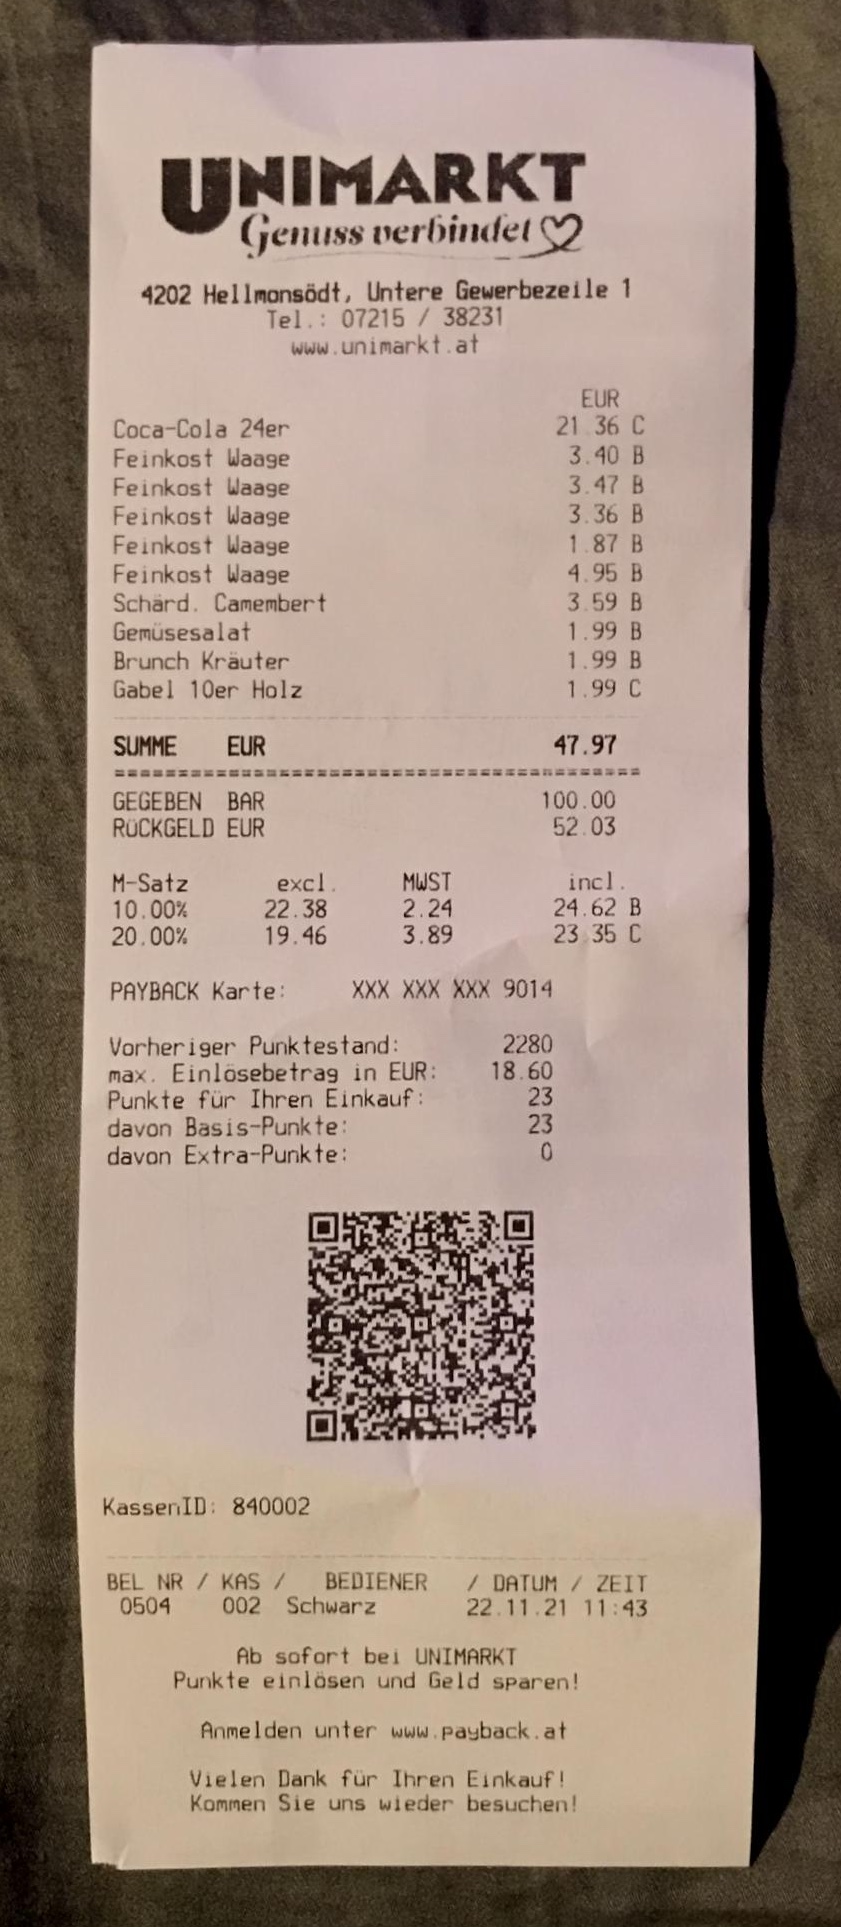
gt_parse: criticals: name: SUMME EUR
price: 47.97
store: UNIMARKT
tell: 07215 / 38231